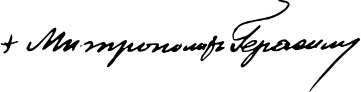
Signature of: gerasim of strumica